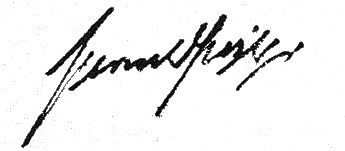
Signature of: bernhard rösler